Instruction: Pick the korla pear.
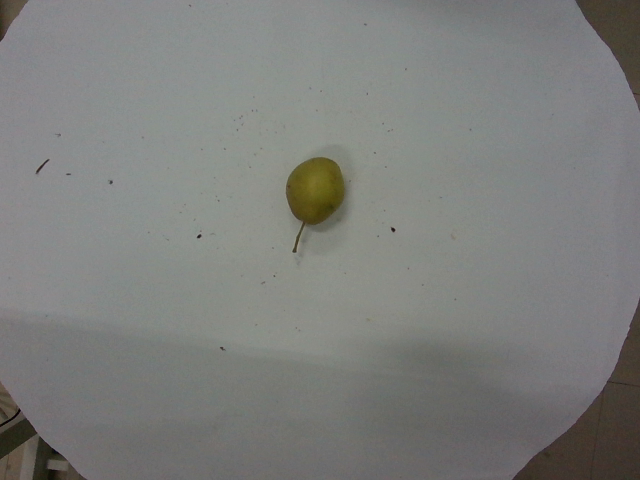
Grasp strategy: vertical